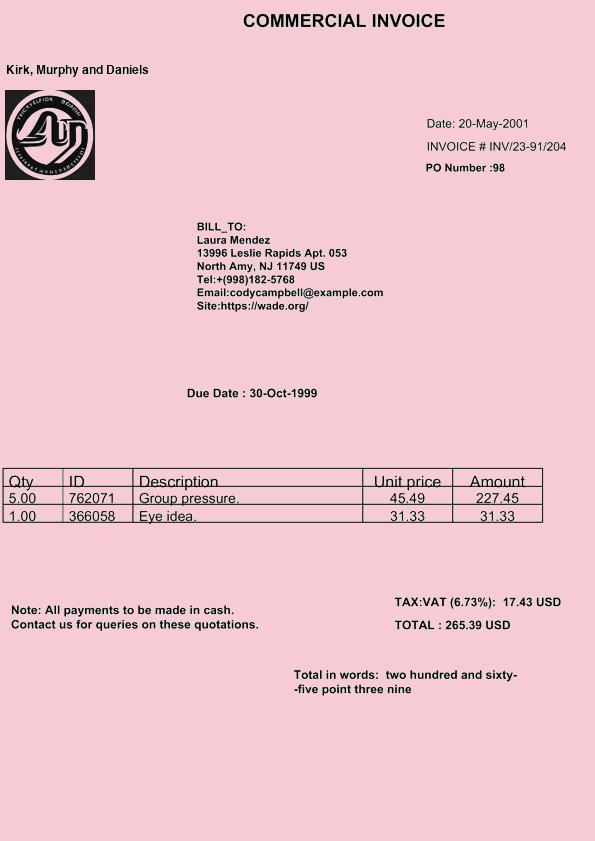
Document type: Invoice